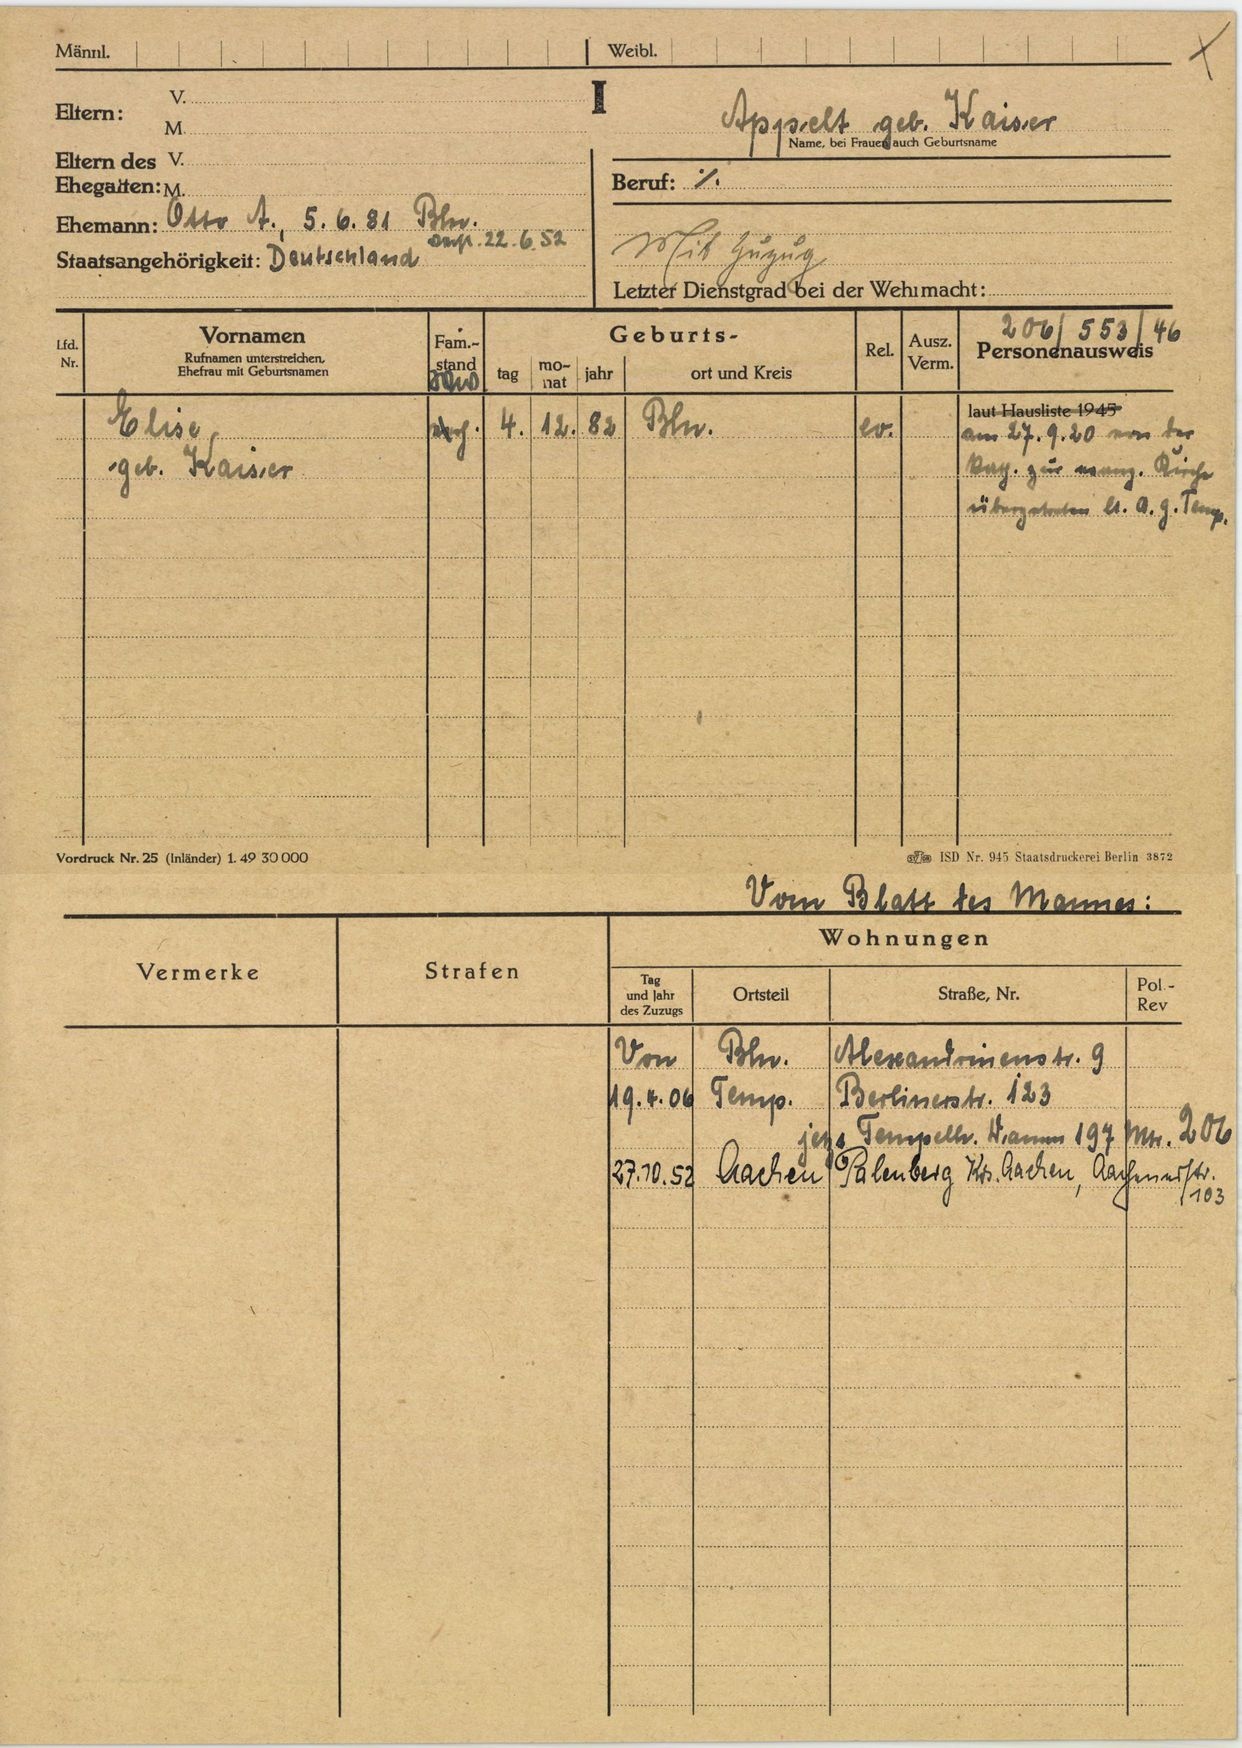
Appelt geb. Kaiser